Question: What might the diagnosis be?
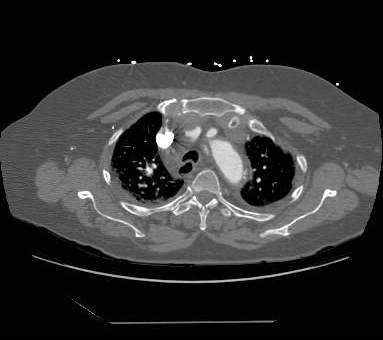
Answer: The possible diagnosis includes thoracic aortic dissection.